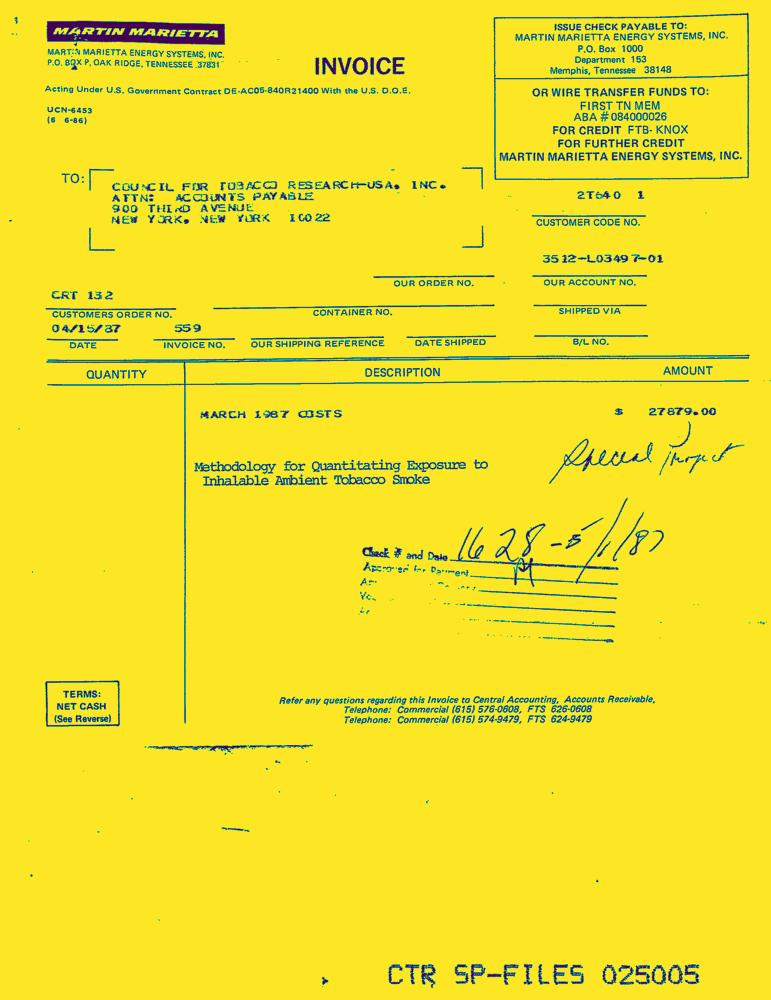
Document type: Invoice-Doc